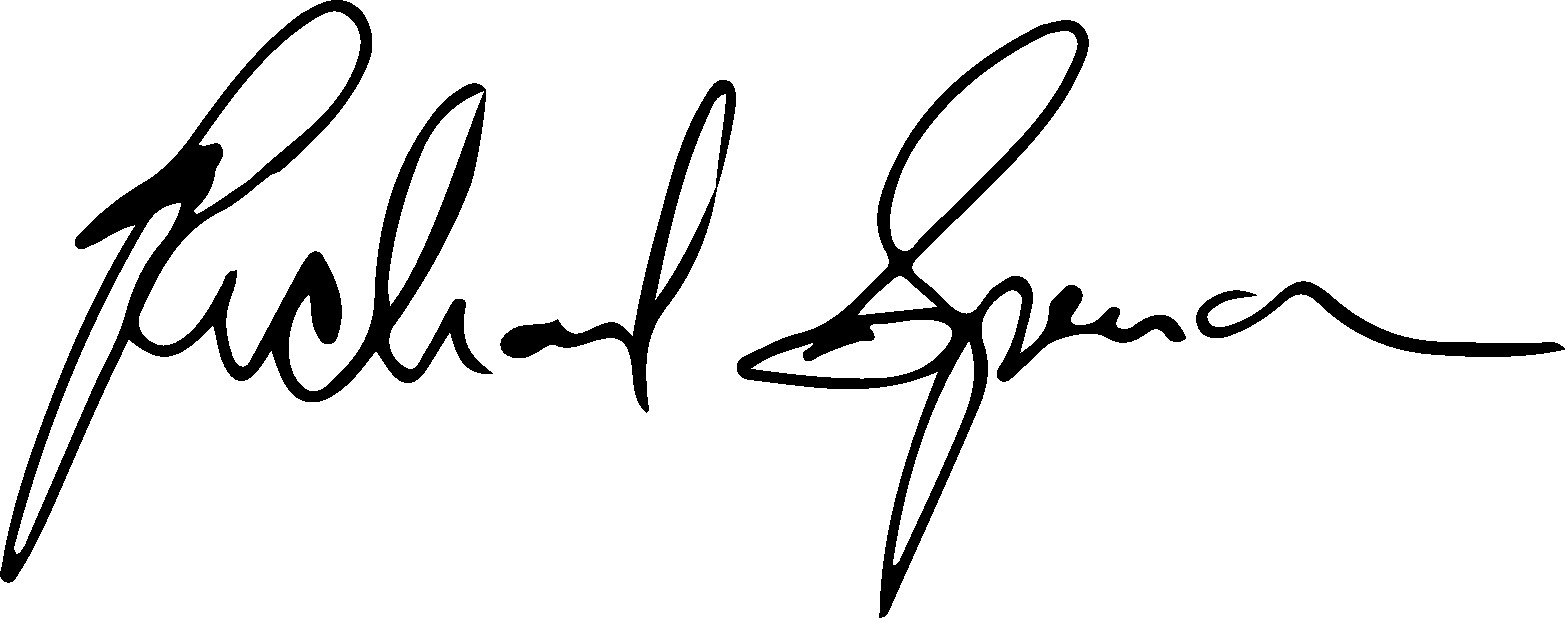
Signature of: q16217637